Identify and extract the amount in words, amount in numbers, payee name, cheque date, and bank name from the image.
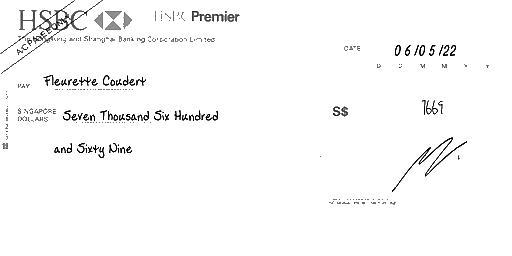
amt_in_words: Seven Thousand Six Hundred and Sixty Nine
amt_in_figures: 7669
payee_name: Fleurette Coudert
bank_name: HSBC
cheque_date: 06/05/22